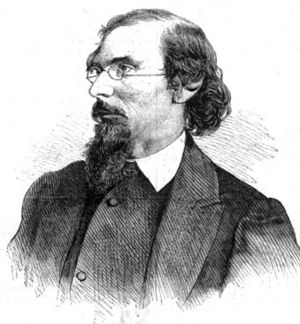
English: George Inness, scanned from an engraving in the 13 July, 1867 edition of Harper's Weekly.